Question: What is the address or location of the property listed in the document?
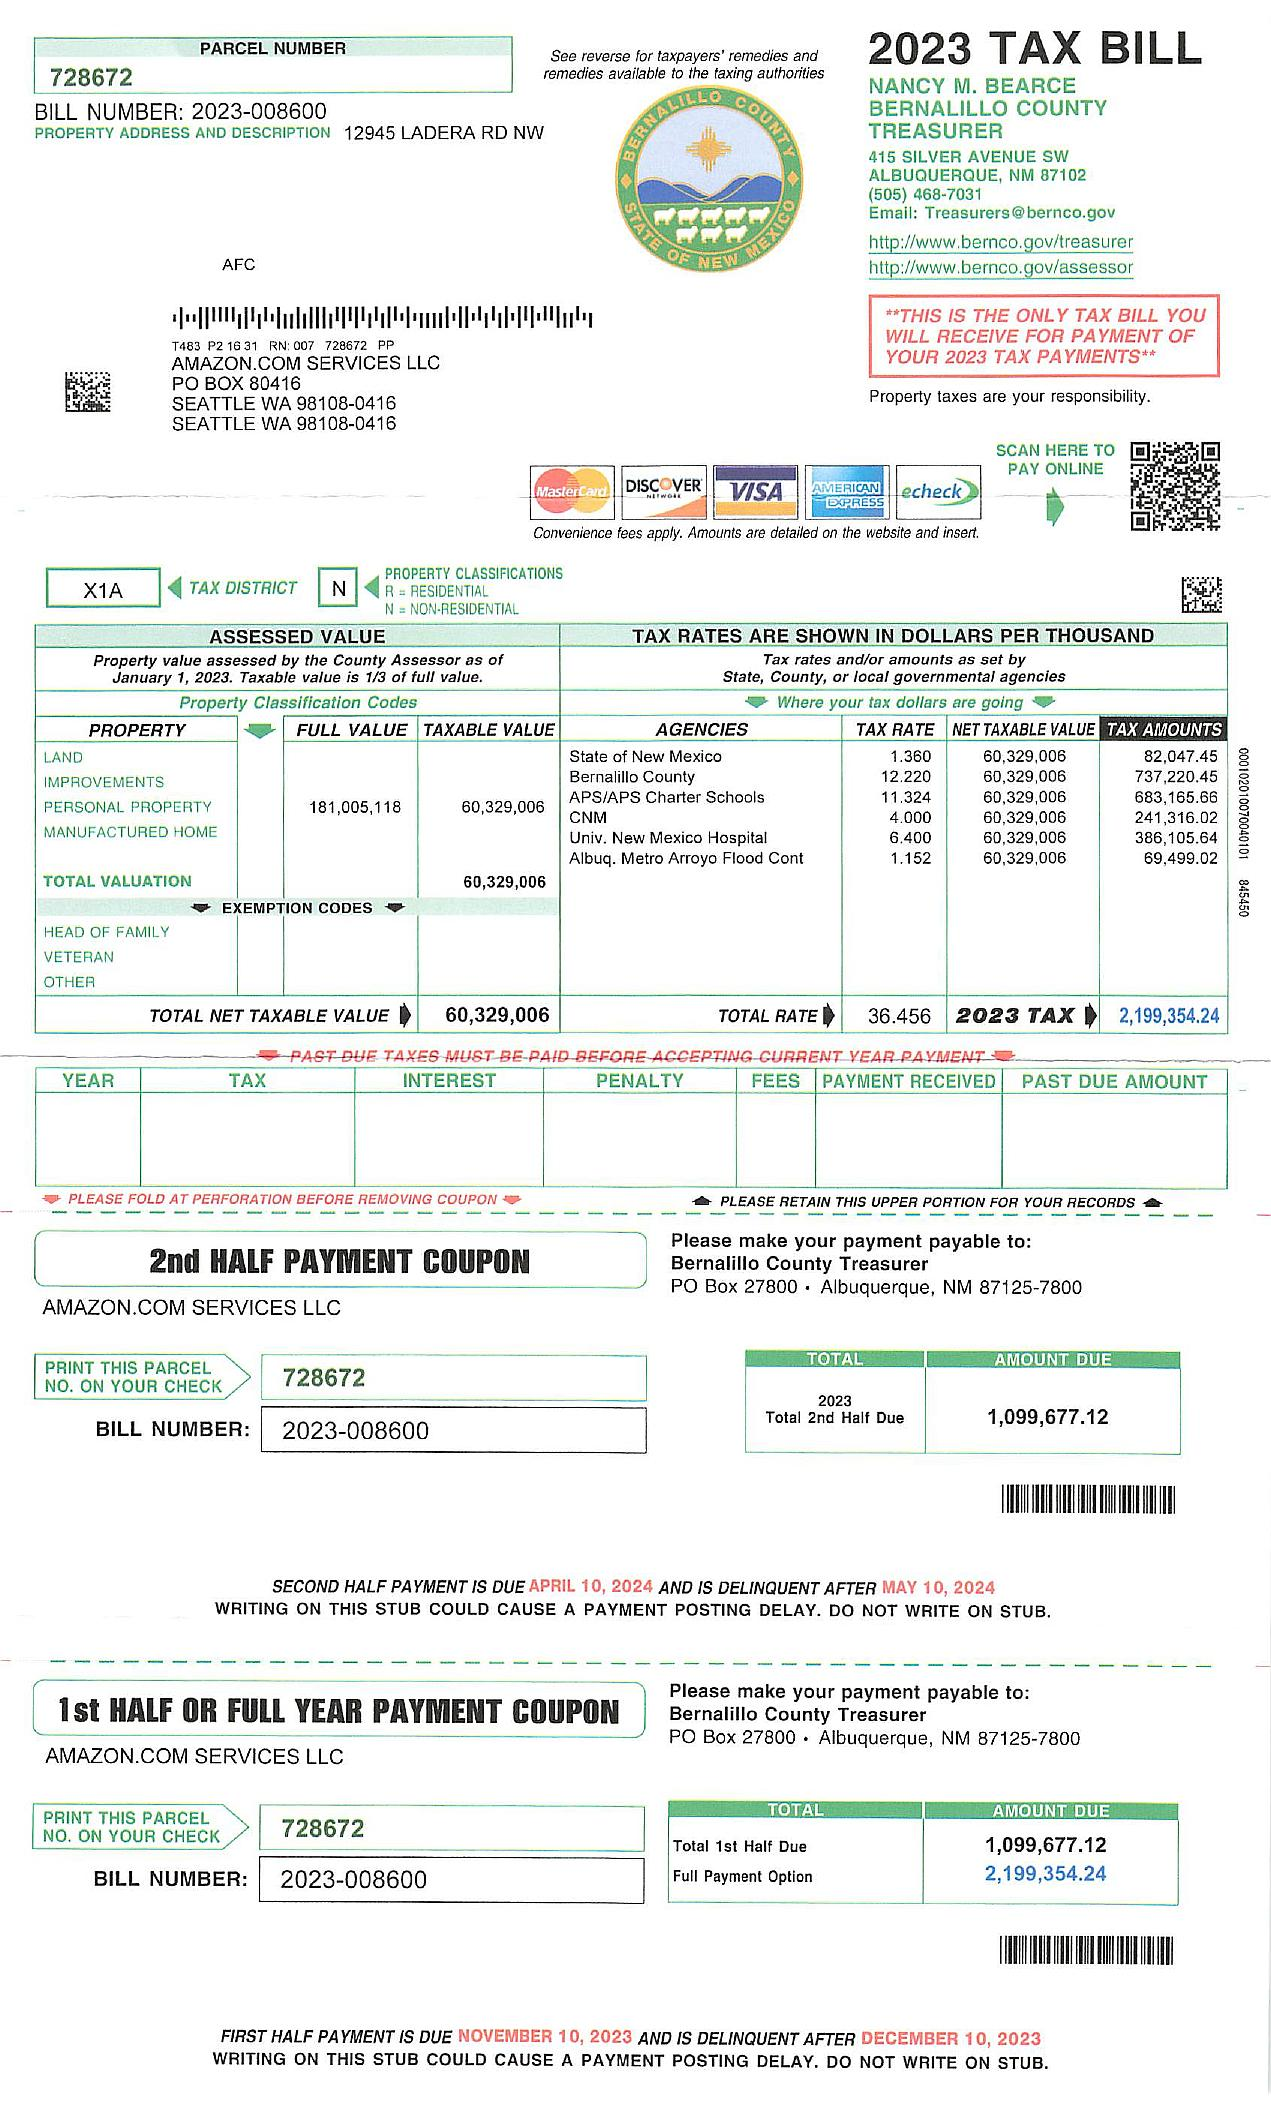
Answer: "12945 LADERA RD NW"